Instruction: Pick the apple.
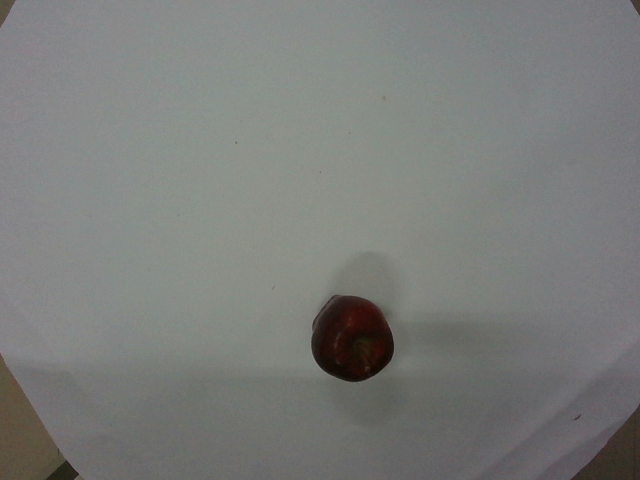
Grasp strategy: vertical